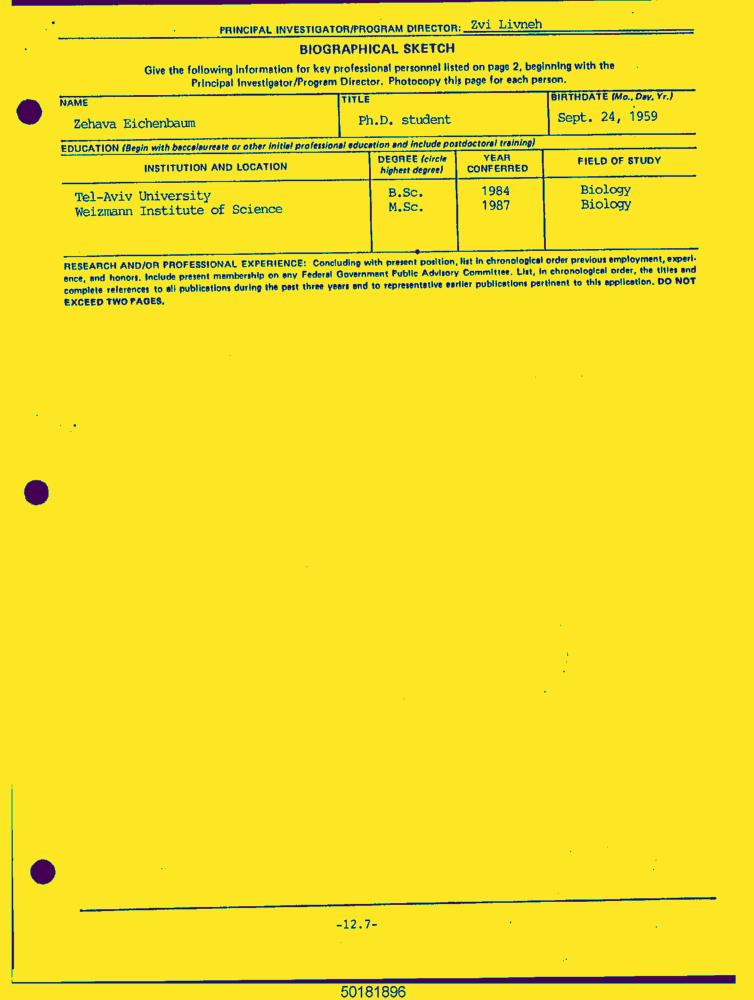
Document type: Resume-Doc